Question: Can you provide the account number mentioned in the document?
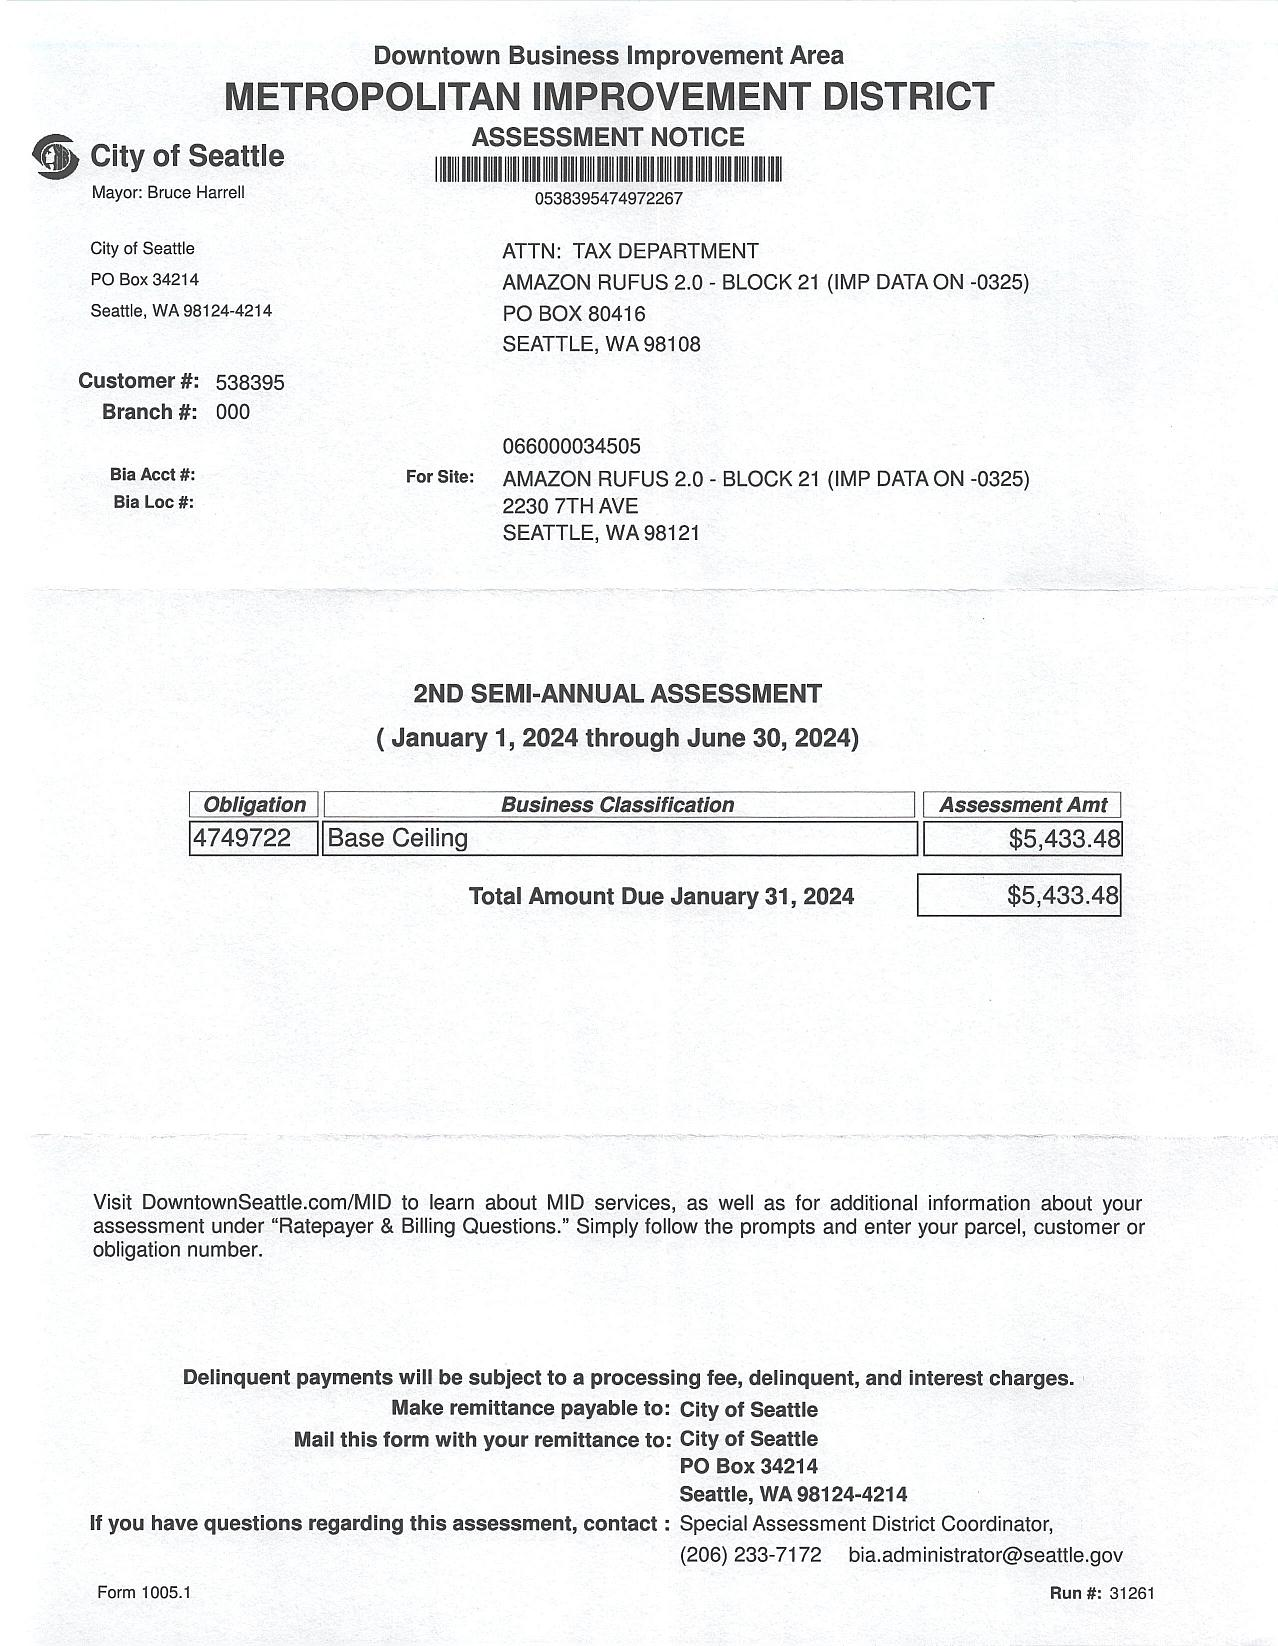
Answer: "538395"